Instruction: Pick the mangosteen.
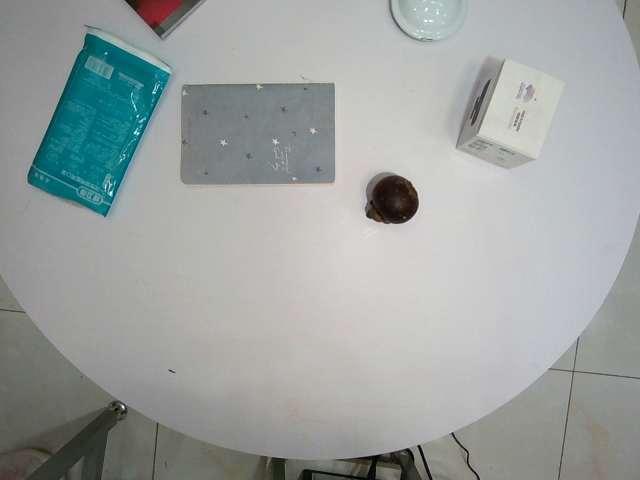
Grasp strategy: vertical